Question: What appears to be the issue?
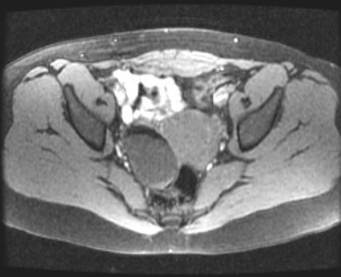
Answer: The findings suggest Ultrasound of the pelvis demonstrates a large right adnexal mass with predominantly hyperechoic echotexture.

MRI demonstrates a right ovarian cystic mass with predominantly expected homogeneously high T2 signal, with a rind of high T1/T2 signal in the anterior surface which becomes dark on fat-saturation images.  This clearly demonstrates the fatty component of what is most likely a benign cystic teratoma.. MRI demonstrates a right ovarian cystic mass with predominantly expected homogeneously high T2 signal, with a rind of high T1/T2 signal in the anterior surface which becomes dark on fat-saturation images.  This clearly demonstrates the fatty component of what is most likely a benign cystic teratoma.. The patient might have a history of Patient found incidental right adnexal mass during a non-related MR imaging study..